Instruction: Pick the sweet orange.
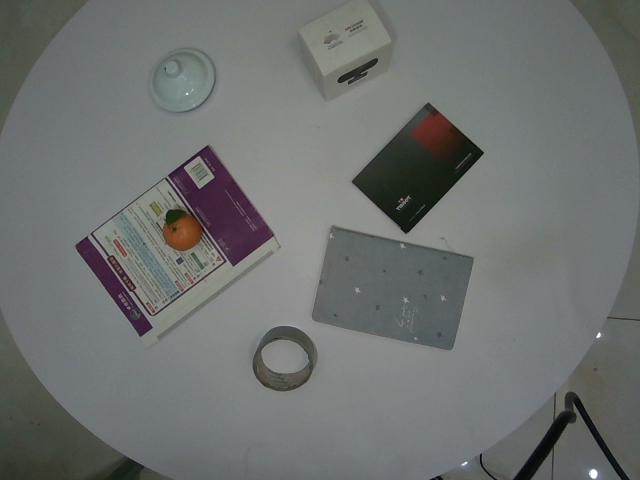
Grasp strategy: vertical